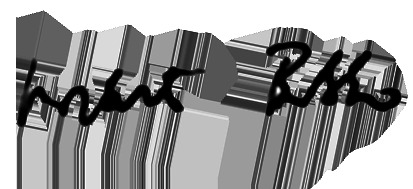
Signature of: norberto bobbio